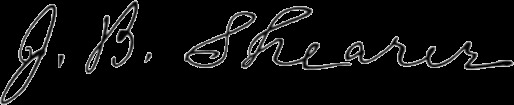
Signature of: john bunyan shearer